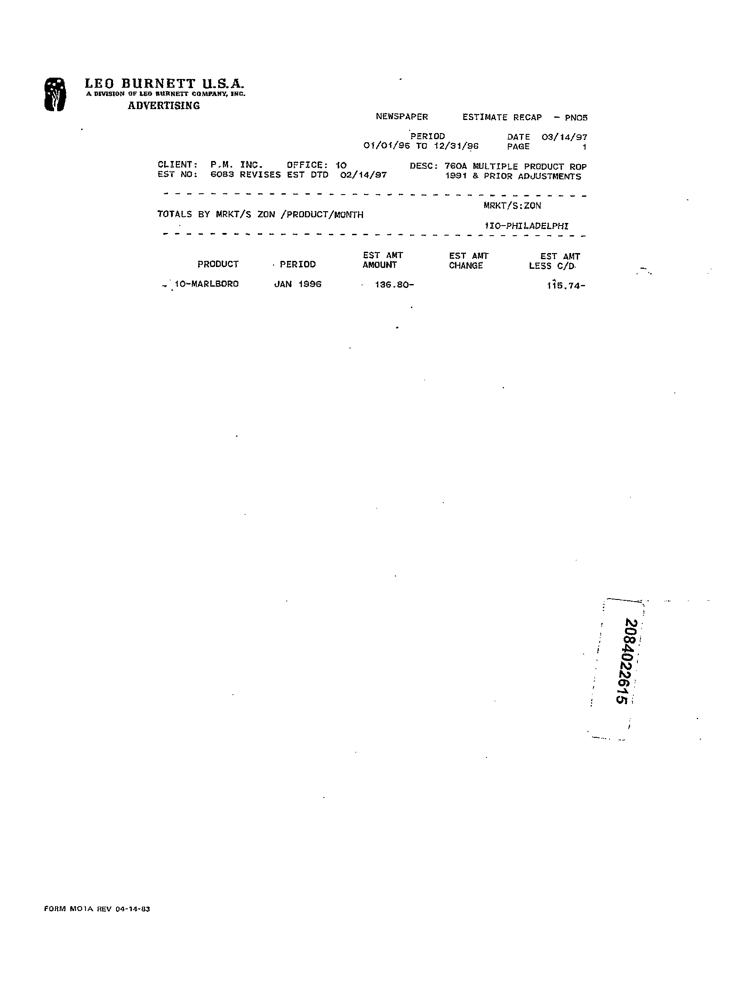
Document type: Invoice